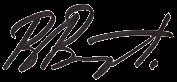
Signature of: vladimir voroshilov